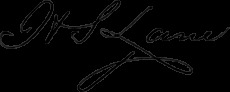
Signature of: henry smith lane